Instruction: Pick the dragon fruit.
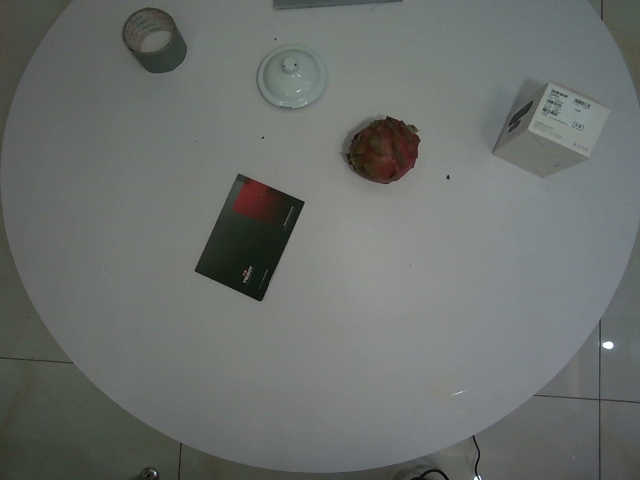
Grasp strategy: vertical